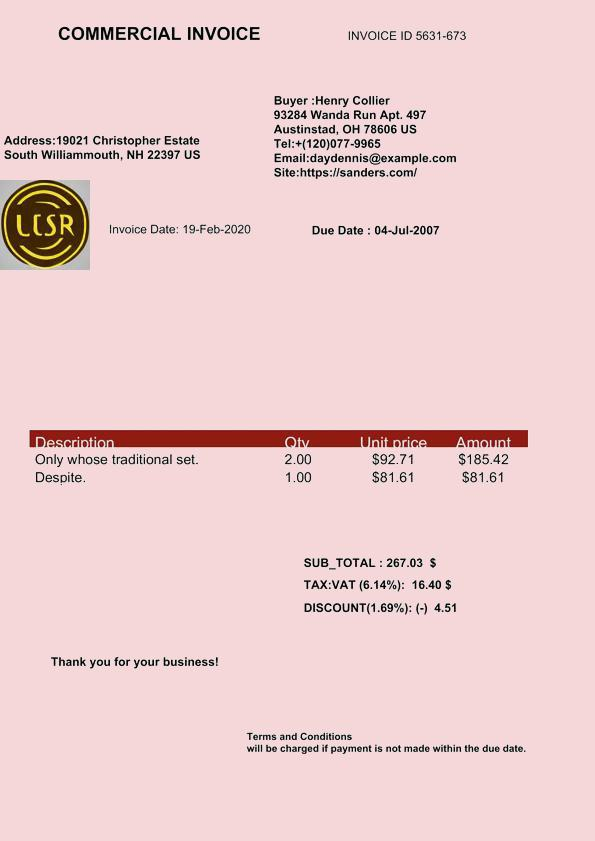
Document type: Invoice